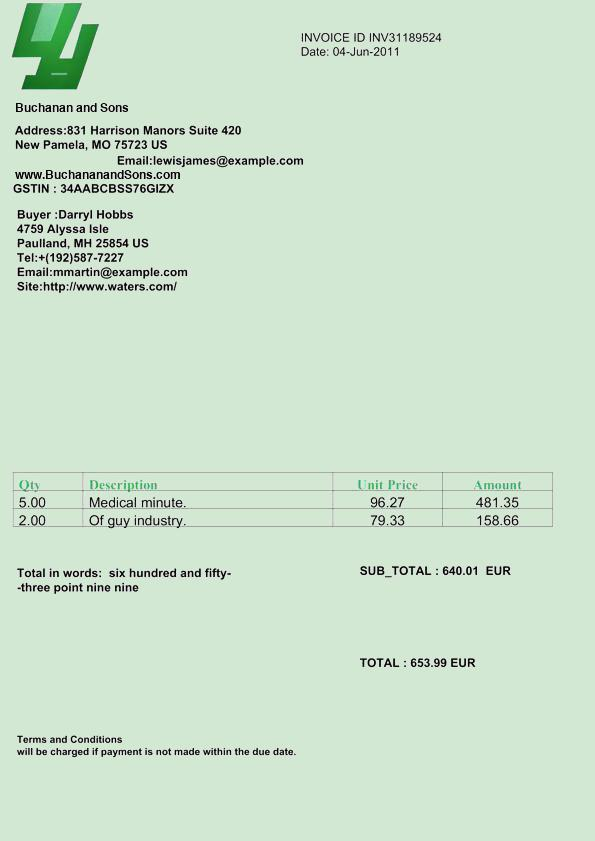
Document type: Invoice